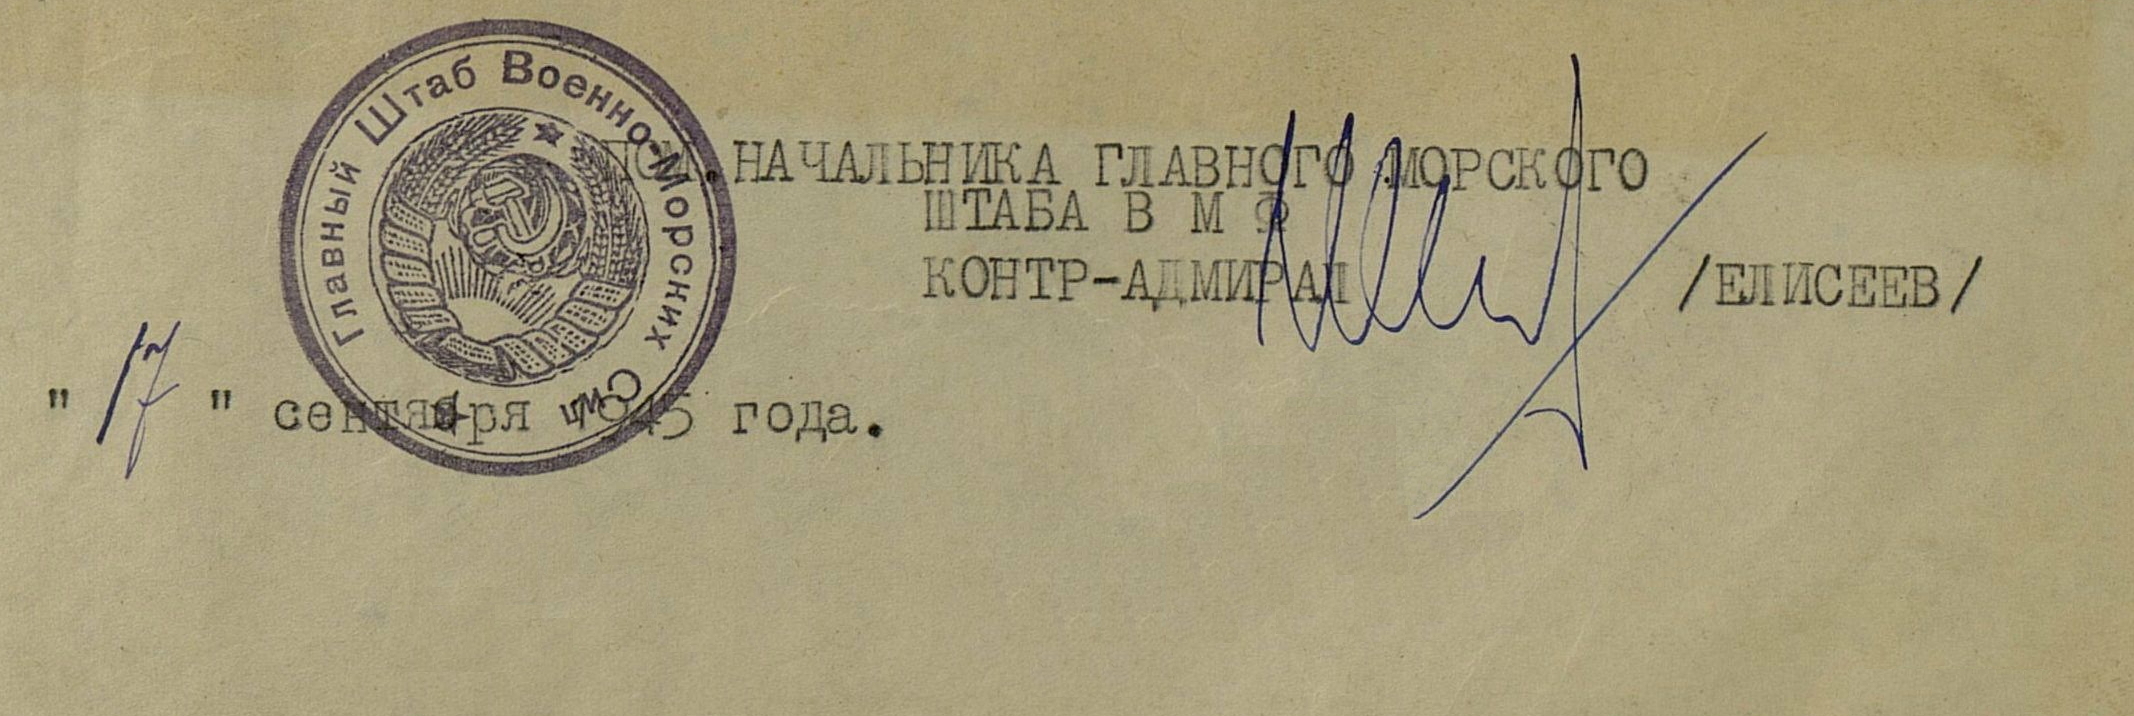
Signature of: ivan dmitrievich eliseev